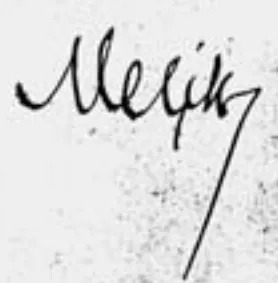
Signature of: anton melik